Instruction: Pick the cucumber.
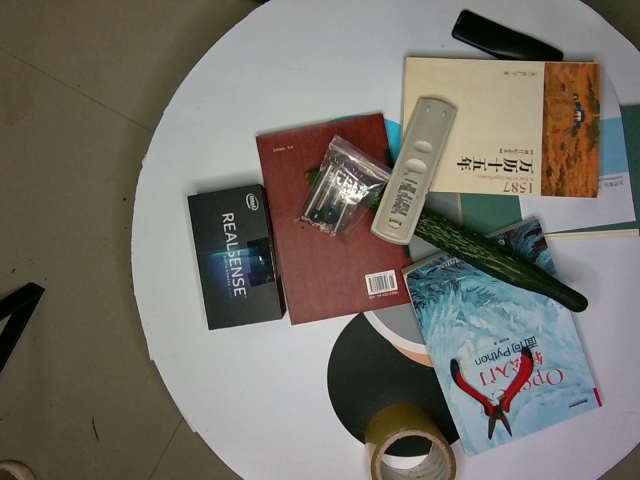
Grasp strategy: vertical